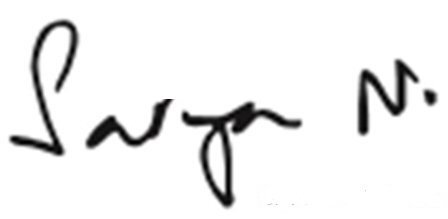
Signature of: satya nadella